Question: What is the main concern?
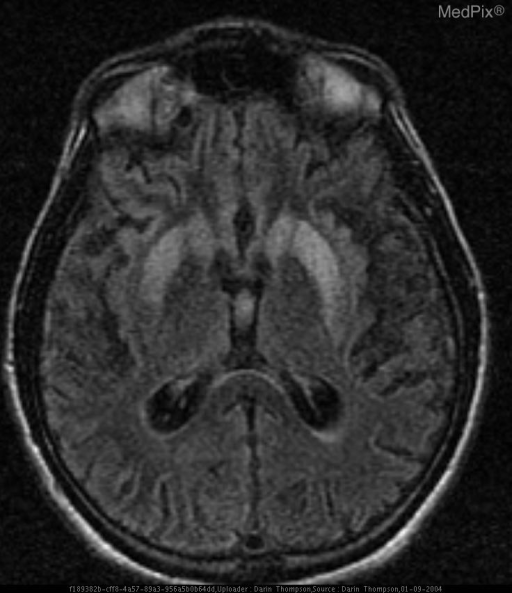
Answer: The findings suggest Brain MRI scans approximately 6 months apart show progressive diffuse cortical atrophy, T2/FLAIR and Diffusion increased signal within the Basal Ganglia.  Mild increased diffusion signal is seen in the posterior Thalamus (Pulvinar)
Correspoding relatively decreased ADC map basal ganglia signal.

MR Spectroscopy demonstrated a decrease in NAA peak.. Current Axial FLAIR image better demonstrates high signal abnormality within the caudate and putamen.. The patient might have a history of 25 Y/O with new onset progrssive dementia, myclonus, EEG abnormalities, history of eating raw sheep's brain approximately 2 years ago..